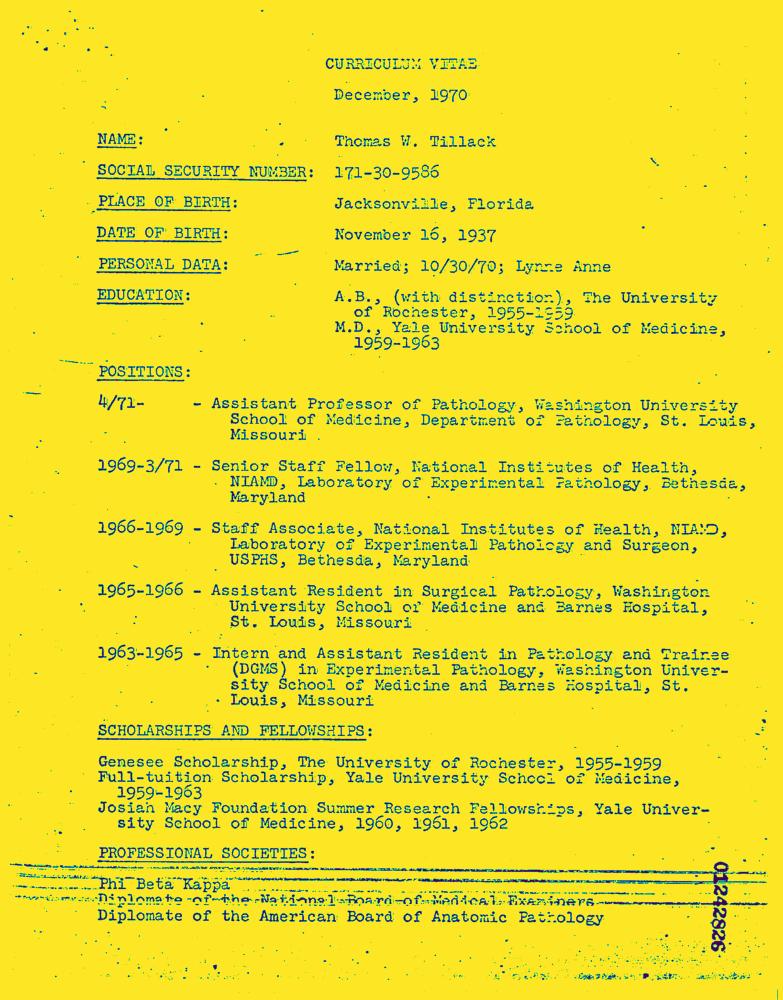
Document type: Resume-Doc